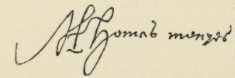
Signature of: sir thomas menzies of durn cults